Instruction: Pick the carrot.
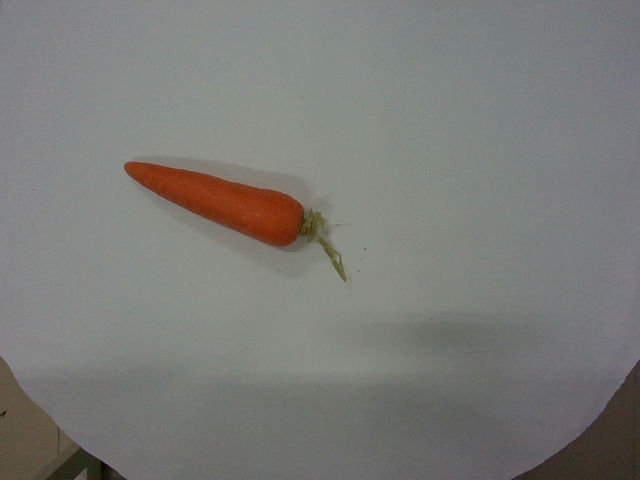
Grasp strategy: vertical